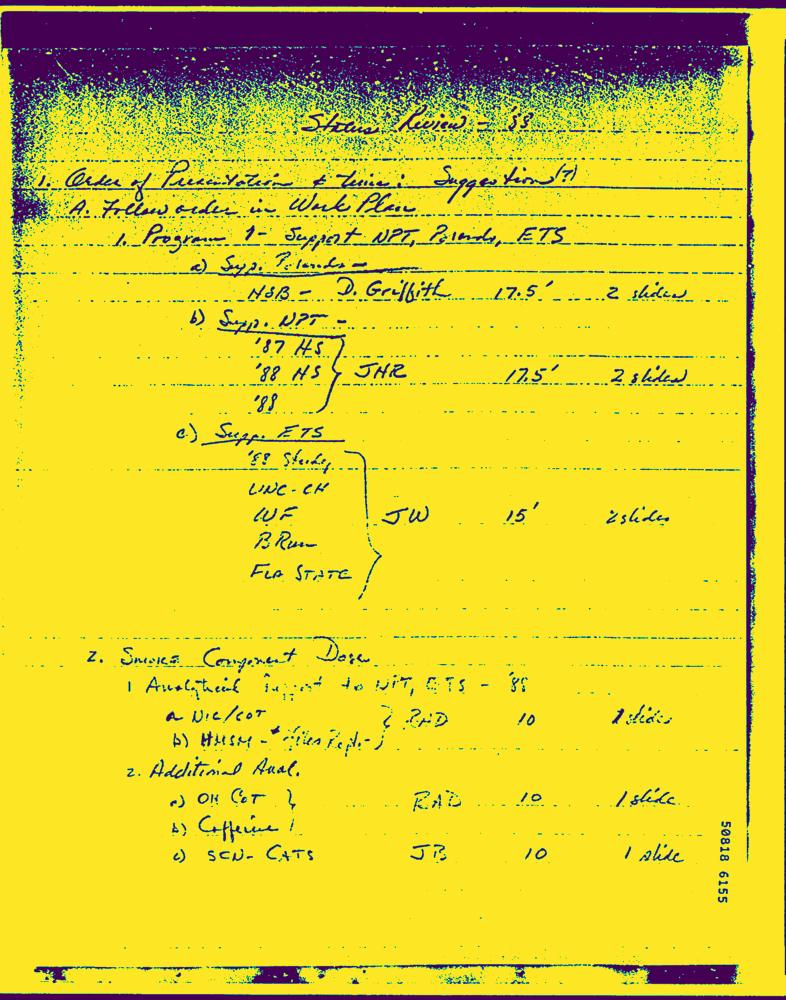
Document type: Hand-Written